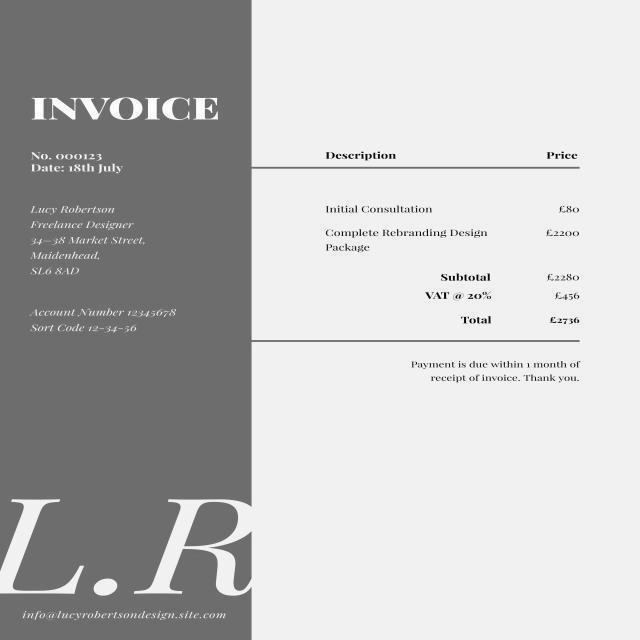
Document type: Invoice